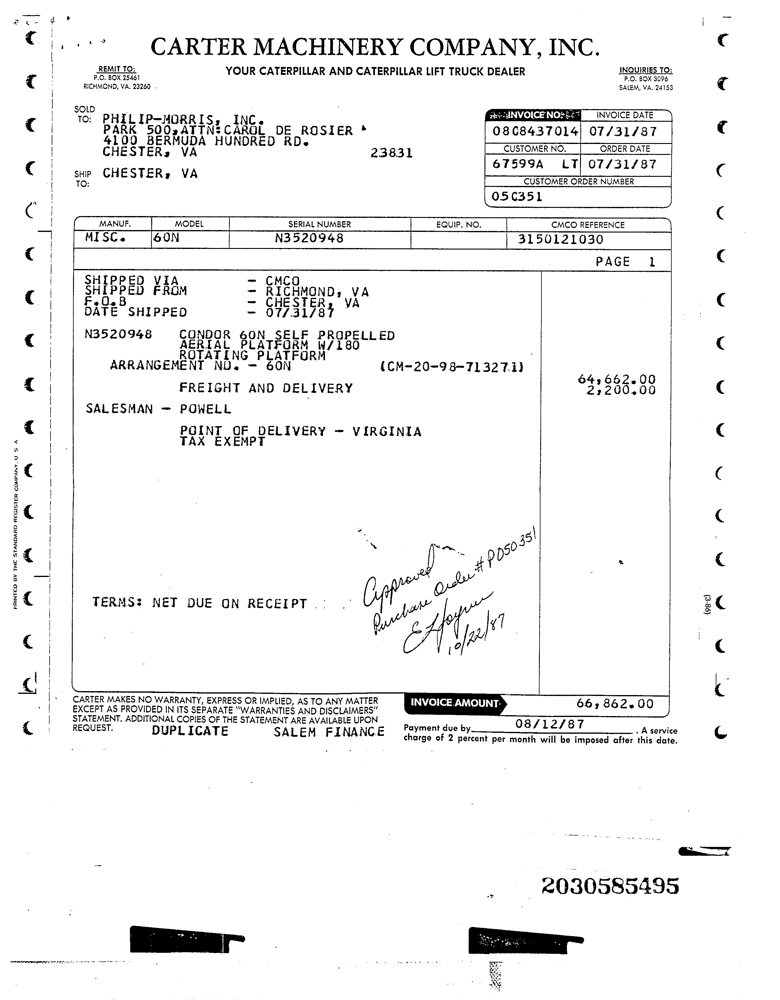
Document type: Invoice